Question: What is the appraised value of the property as recorded in the document?
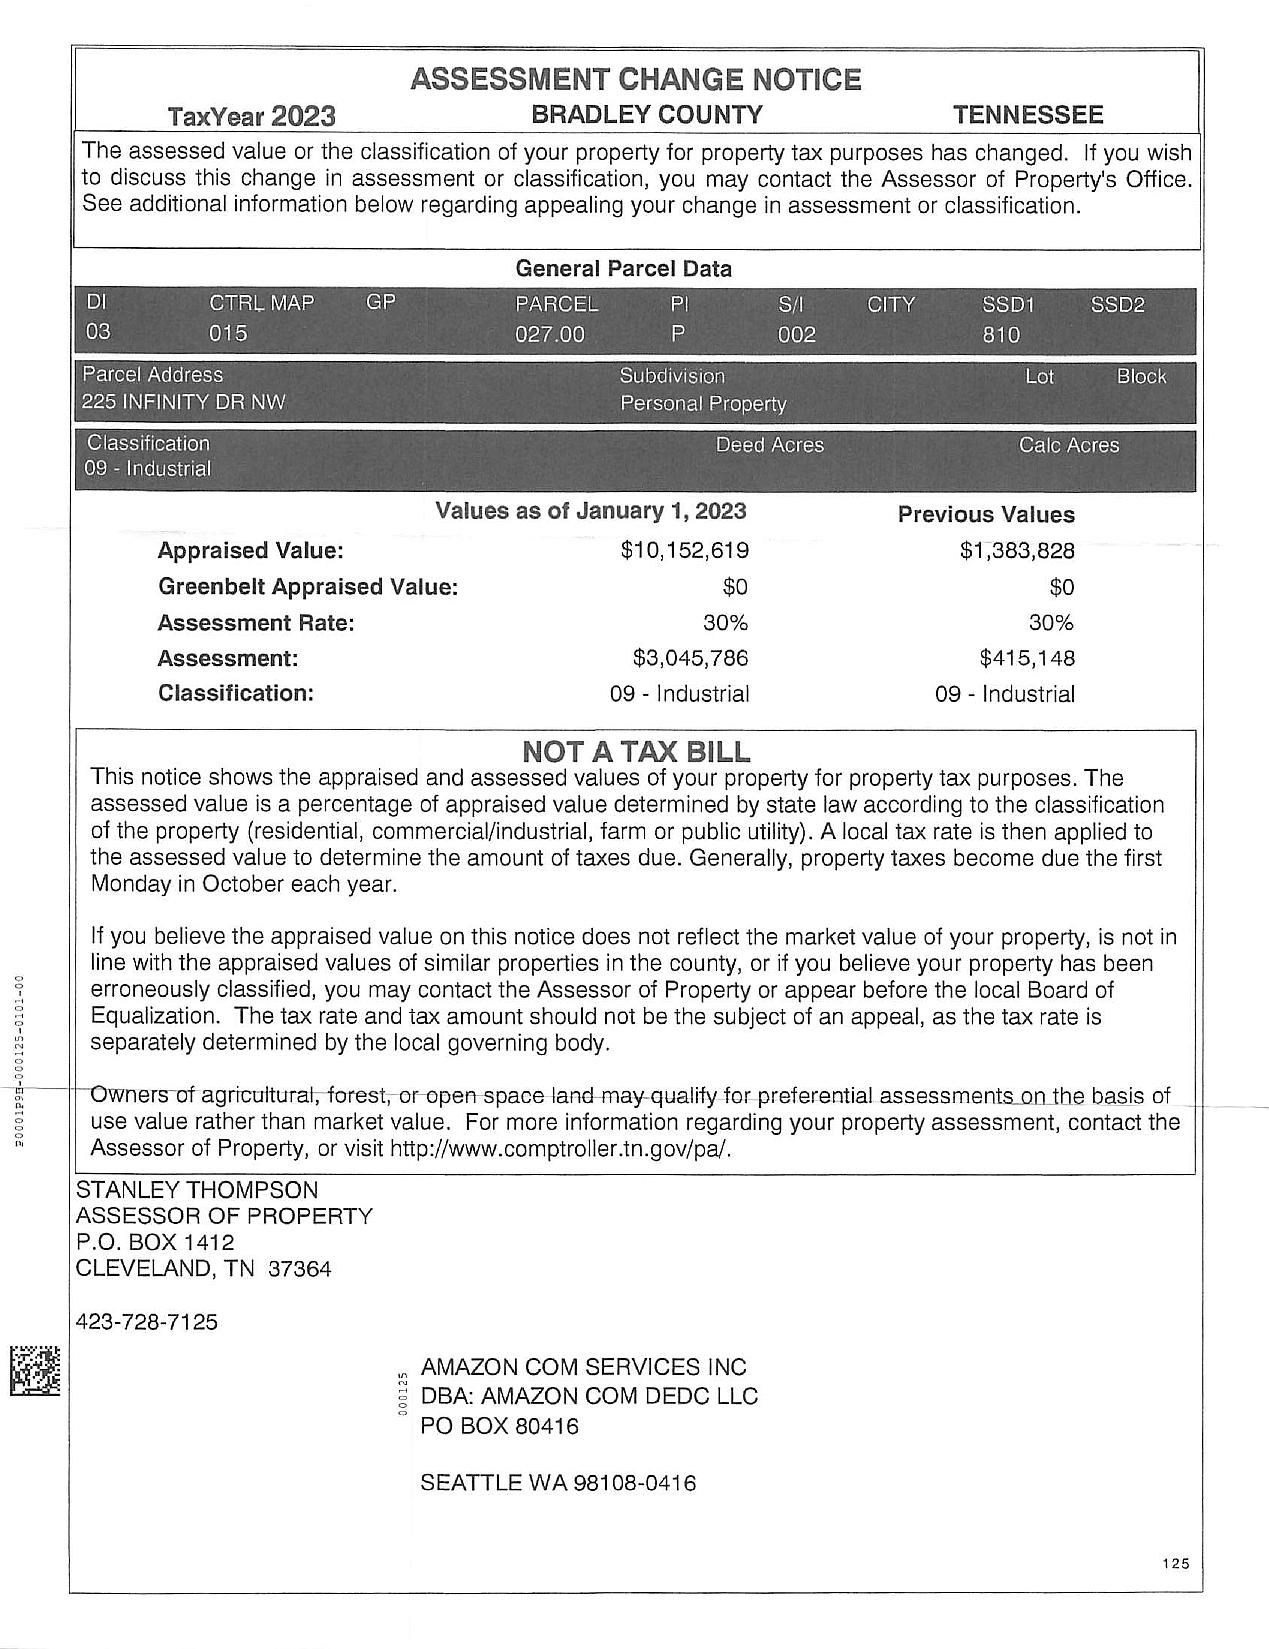
Answer: "$10,152,619 "